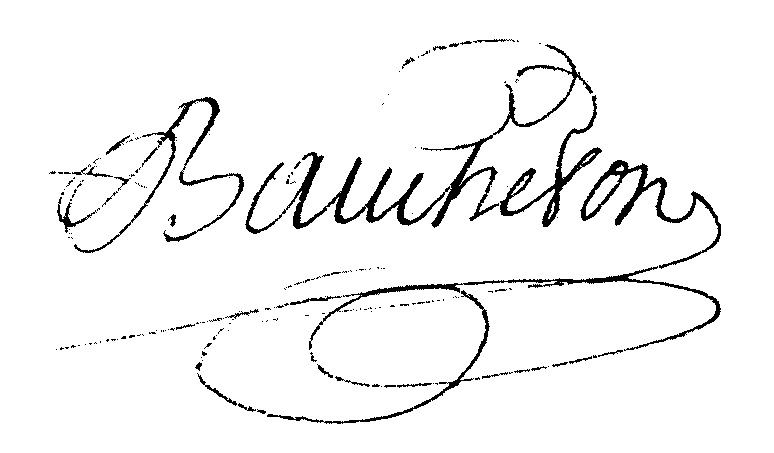
Signature of: françois baucheton